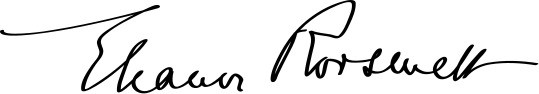
Signature of: eleanor roosevelt